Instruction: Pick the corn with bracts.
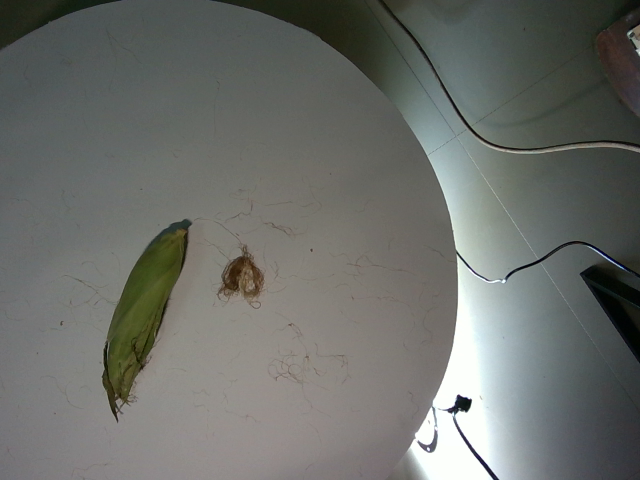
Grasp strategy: vertical